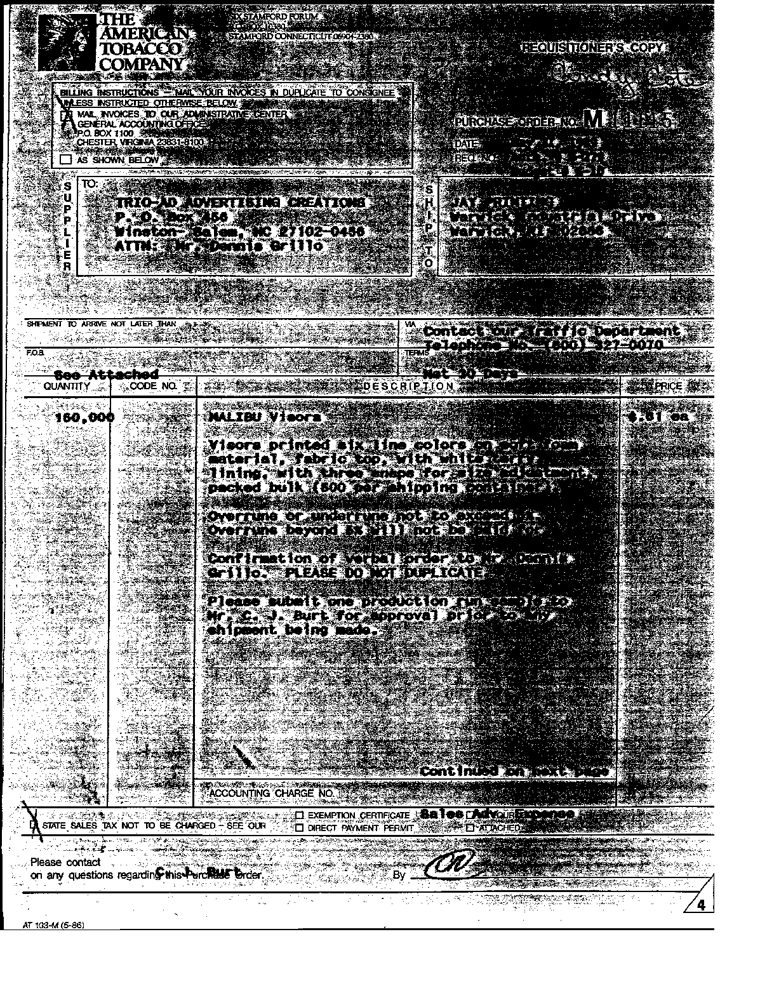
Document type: Invoice